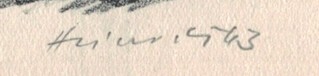
Signature of: stanislav hlinovský